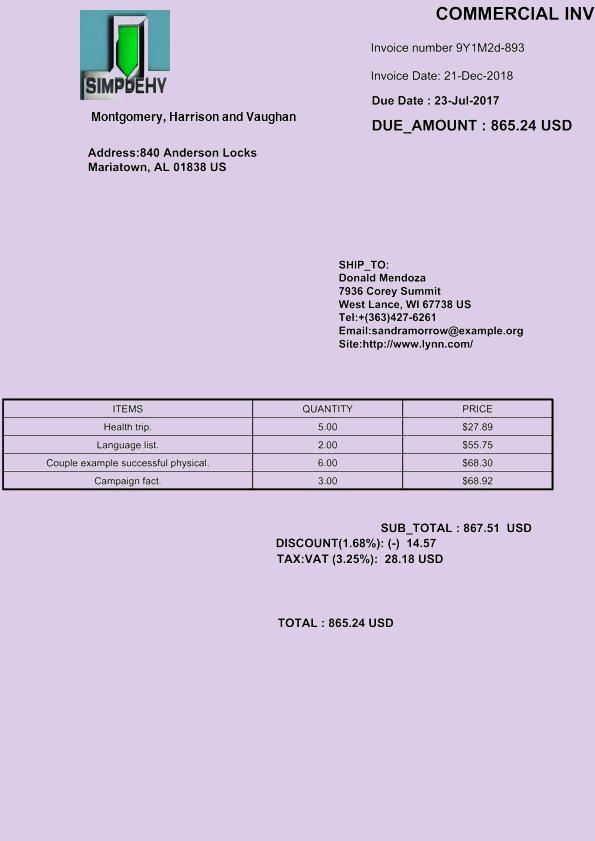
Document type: Invoice